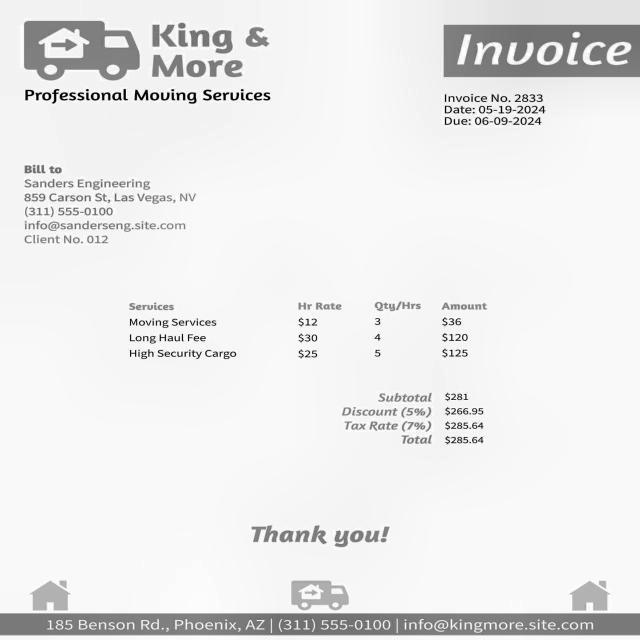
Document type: Invoice